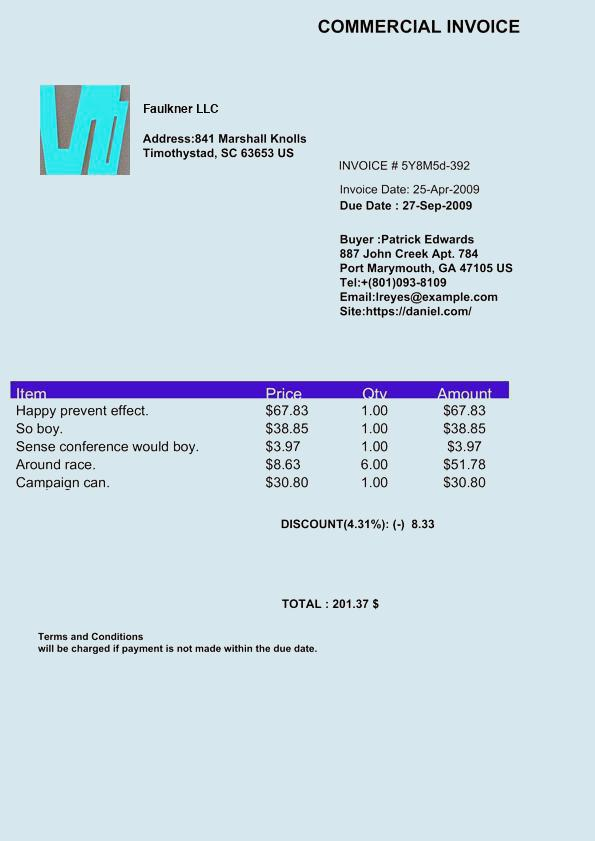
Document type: Invoice